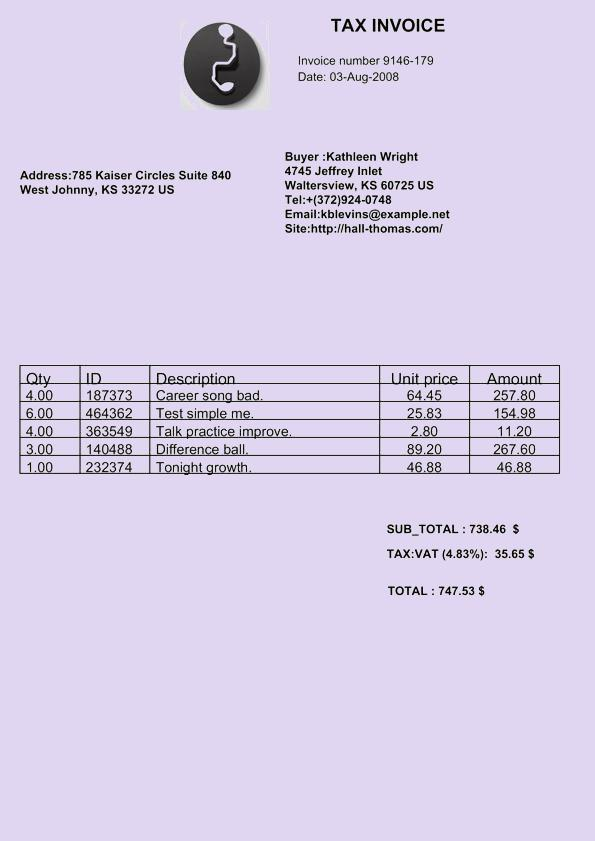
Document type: Invoice